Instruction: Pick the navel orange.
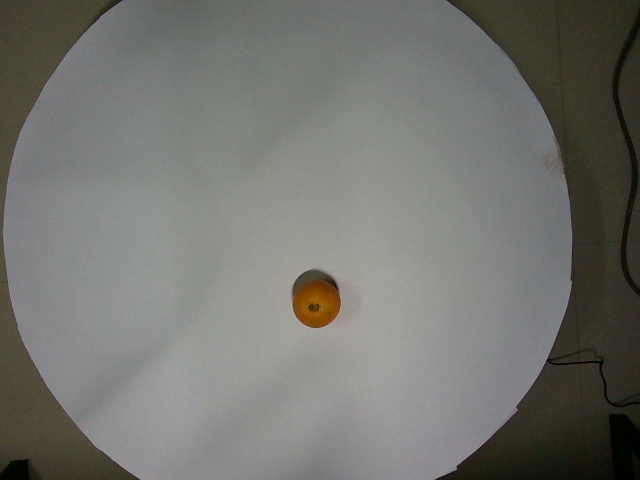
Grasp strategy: vertical